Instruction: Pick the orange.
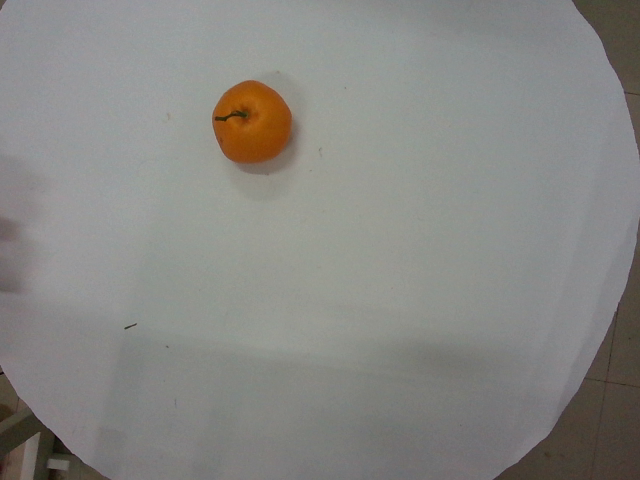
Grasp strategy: vertical